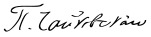
Signature of: pyotr ilyich tchaikovsky